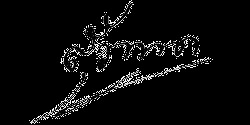
Signature of: suvadhana